Question: How does the patient history play a role?
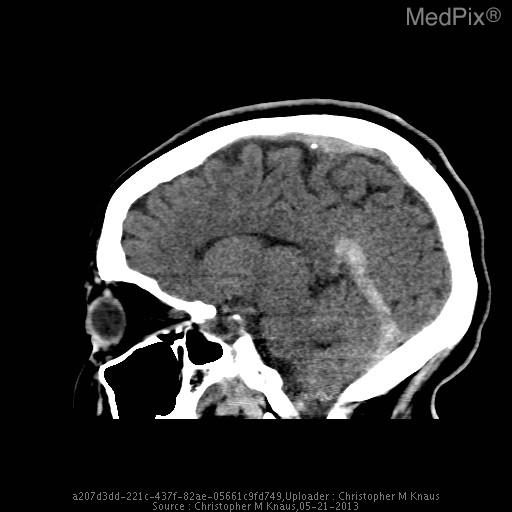
Answer: The patient's history of 17 yo girl presents with left sided facial weakness and numbness and the worst headache of her life that is rated 10/10.  The headache has been progressive for about 24 hours.  She has a history of migraine, but the patient states that her current headache does not feel like her typical migraine headache. is key in understanding the case.